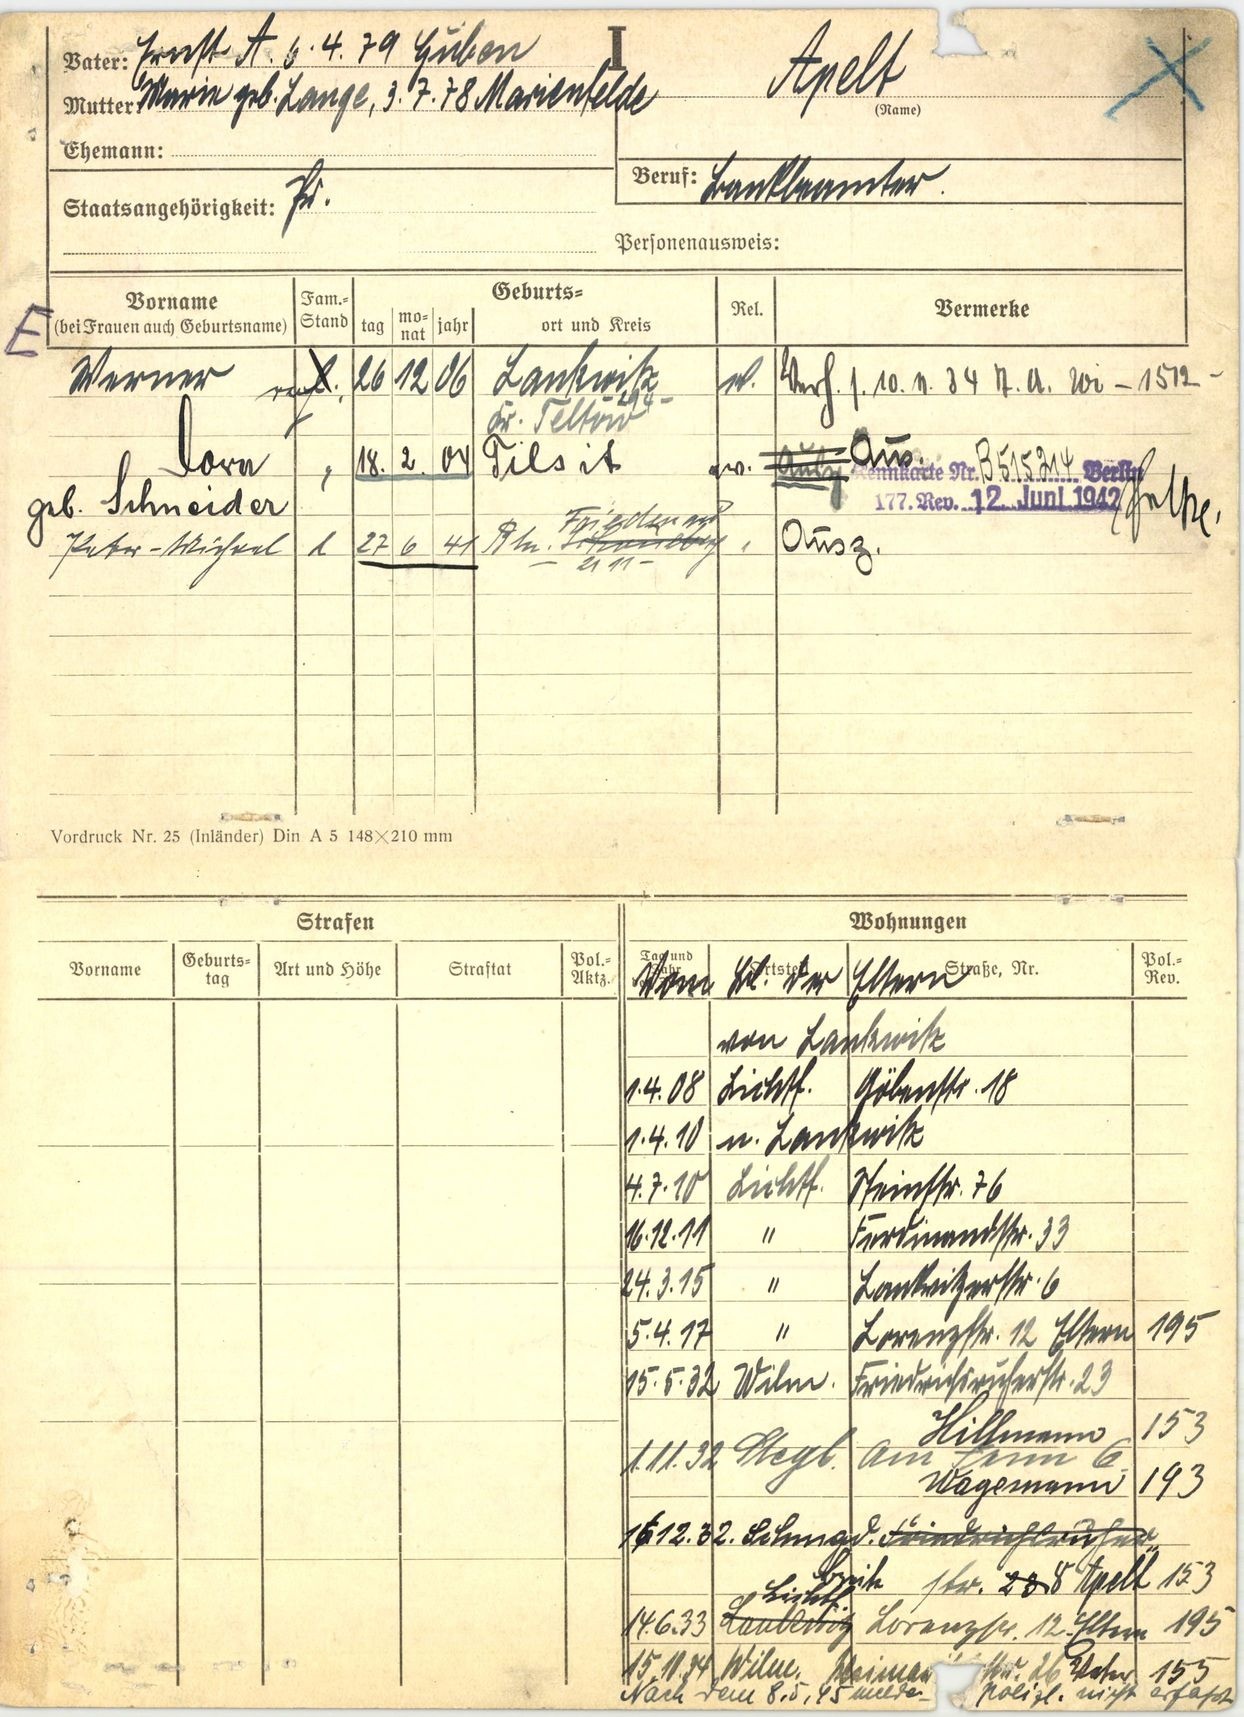
Apelt